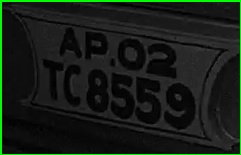
License plate number: AP 02TC 8559